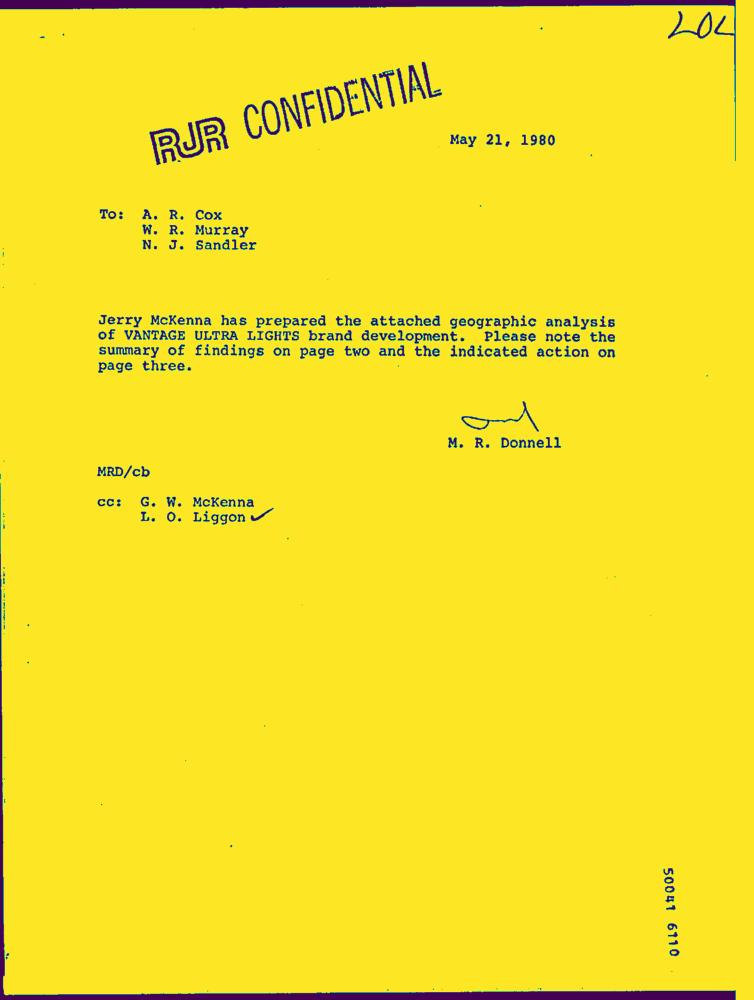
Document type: Letter-Doc